Question: What is the potential diagnosis?
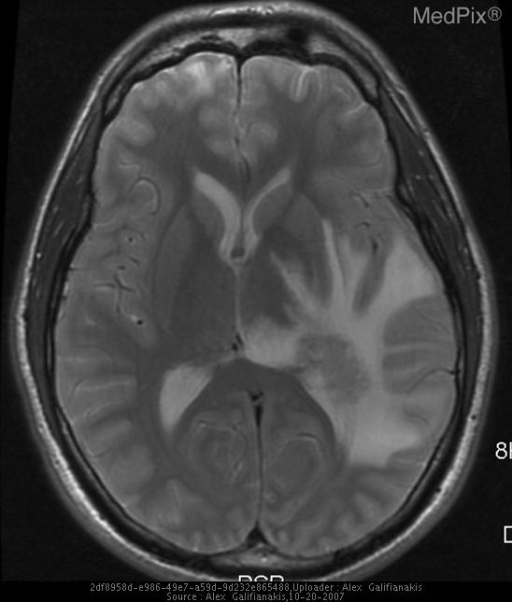
Answer: The possible diagnosis includes • Radiation Necrosis
• New Primary Brain neoplasm
• Metastatic disease
•  Infectious process.